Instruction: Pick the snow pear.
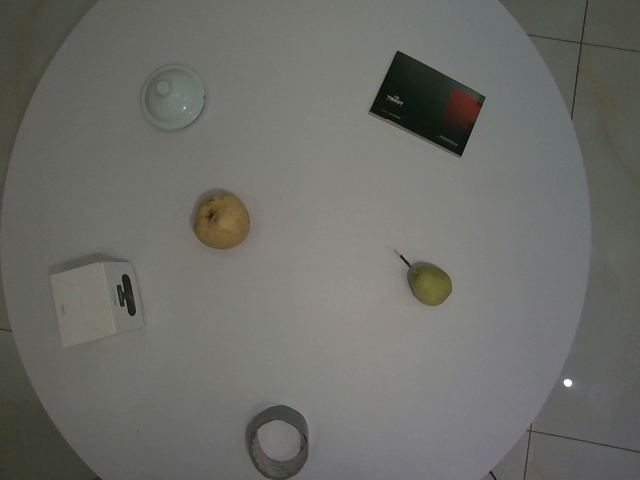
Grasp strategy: vertical